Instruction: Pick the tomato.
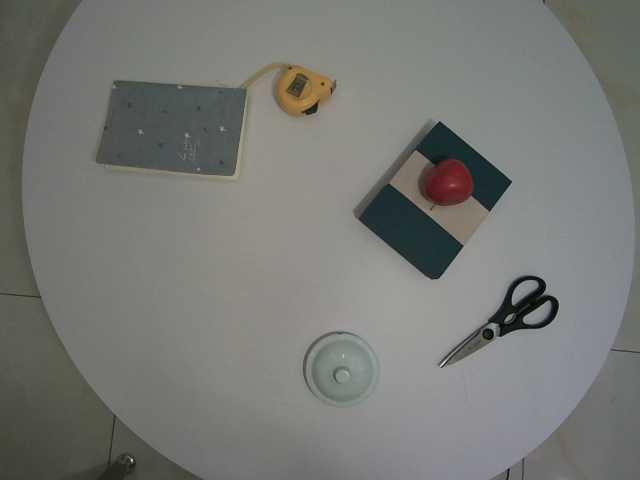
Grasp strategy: vertical